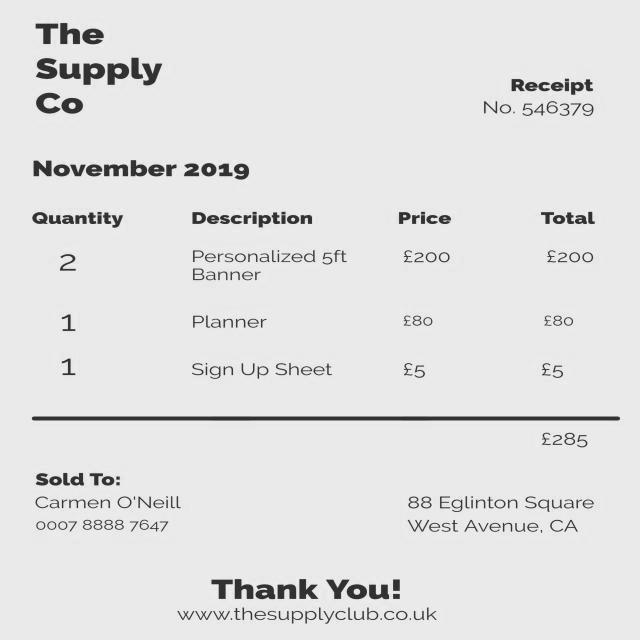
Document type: Invoice